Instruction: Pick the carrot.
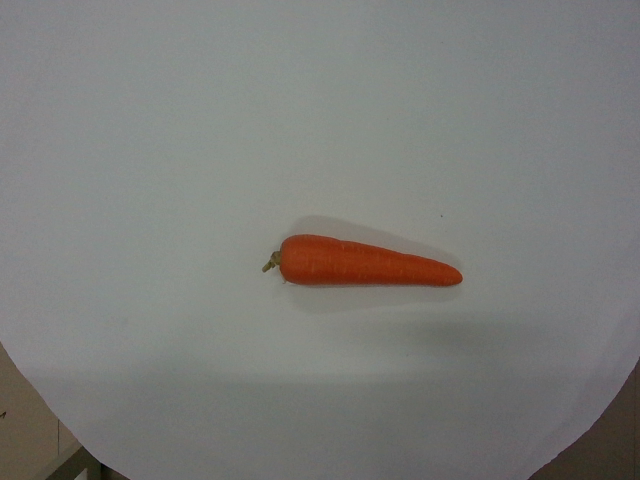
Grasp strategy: vertical